Question: What might the diagnosis be?
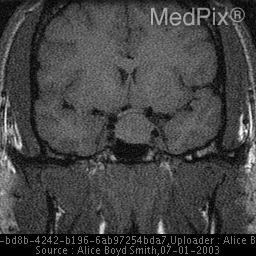
Answer: The possible diagnosis includes Pituitary adenoma
Craniopharyngioma
Rathke cleft cyst
Pituitary metastasis.